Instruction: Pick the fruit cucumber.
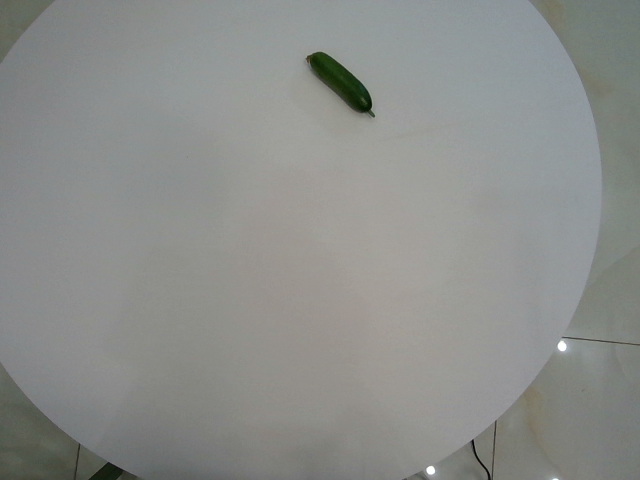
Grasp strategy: vertical